Question: In what way does the history help explain the case?
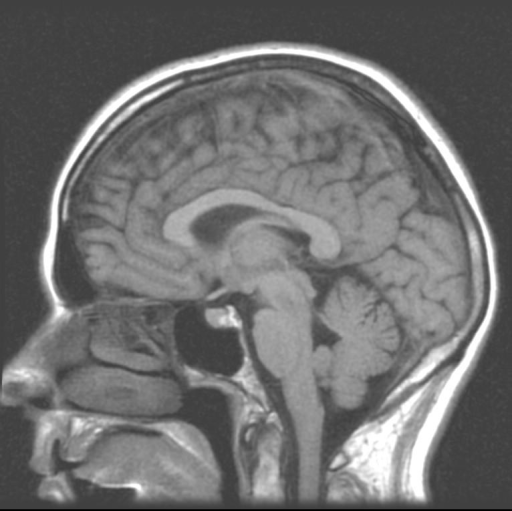
Answer: The patient's history of 46 year old woman with history of new onset headaches. is key in understanding the case.